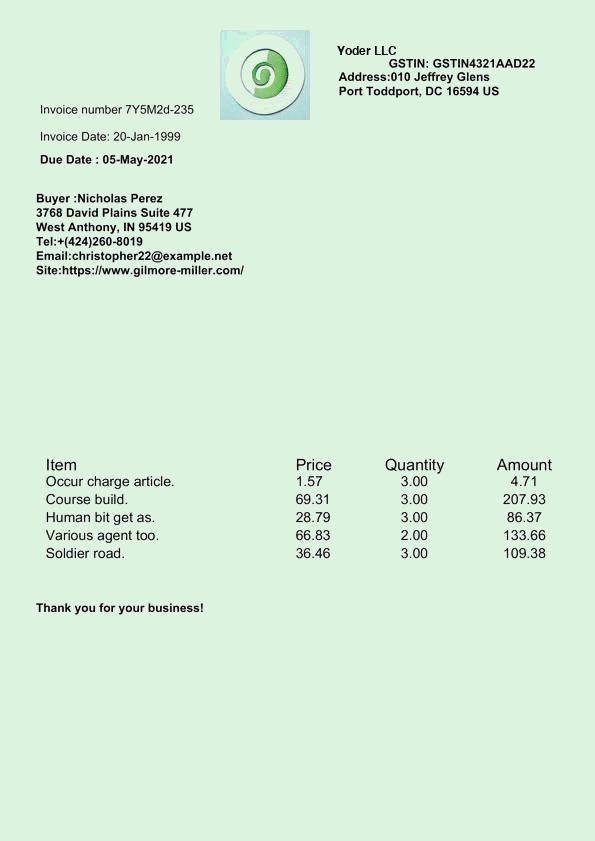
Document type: Invoice